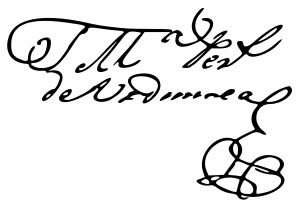
Signature of: josé maría pérez de urdininea